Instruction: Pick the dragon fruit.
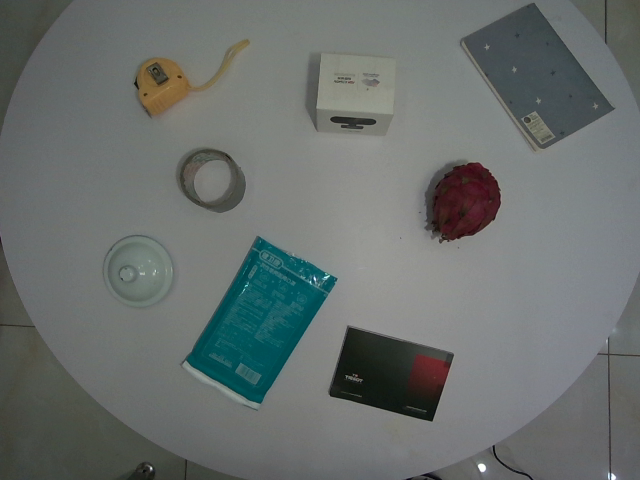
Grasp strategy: vertical